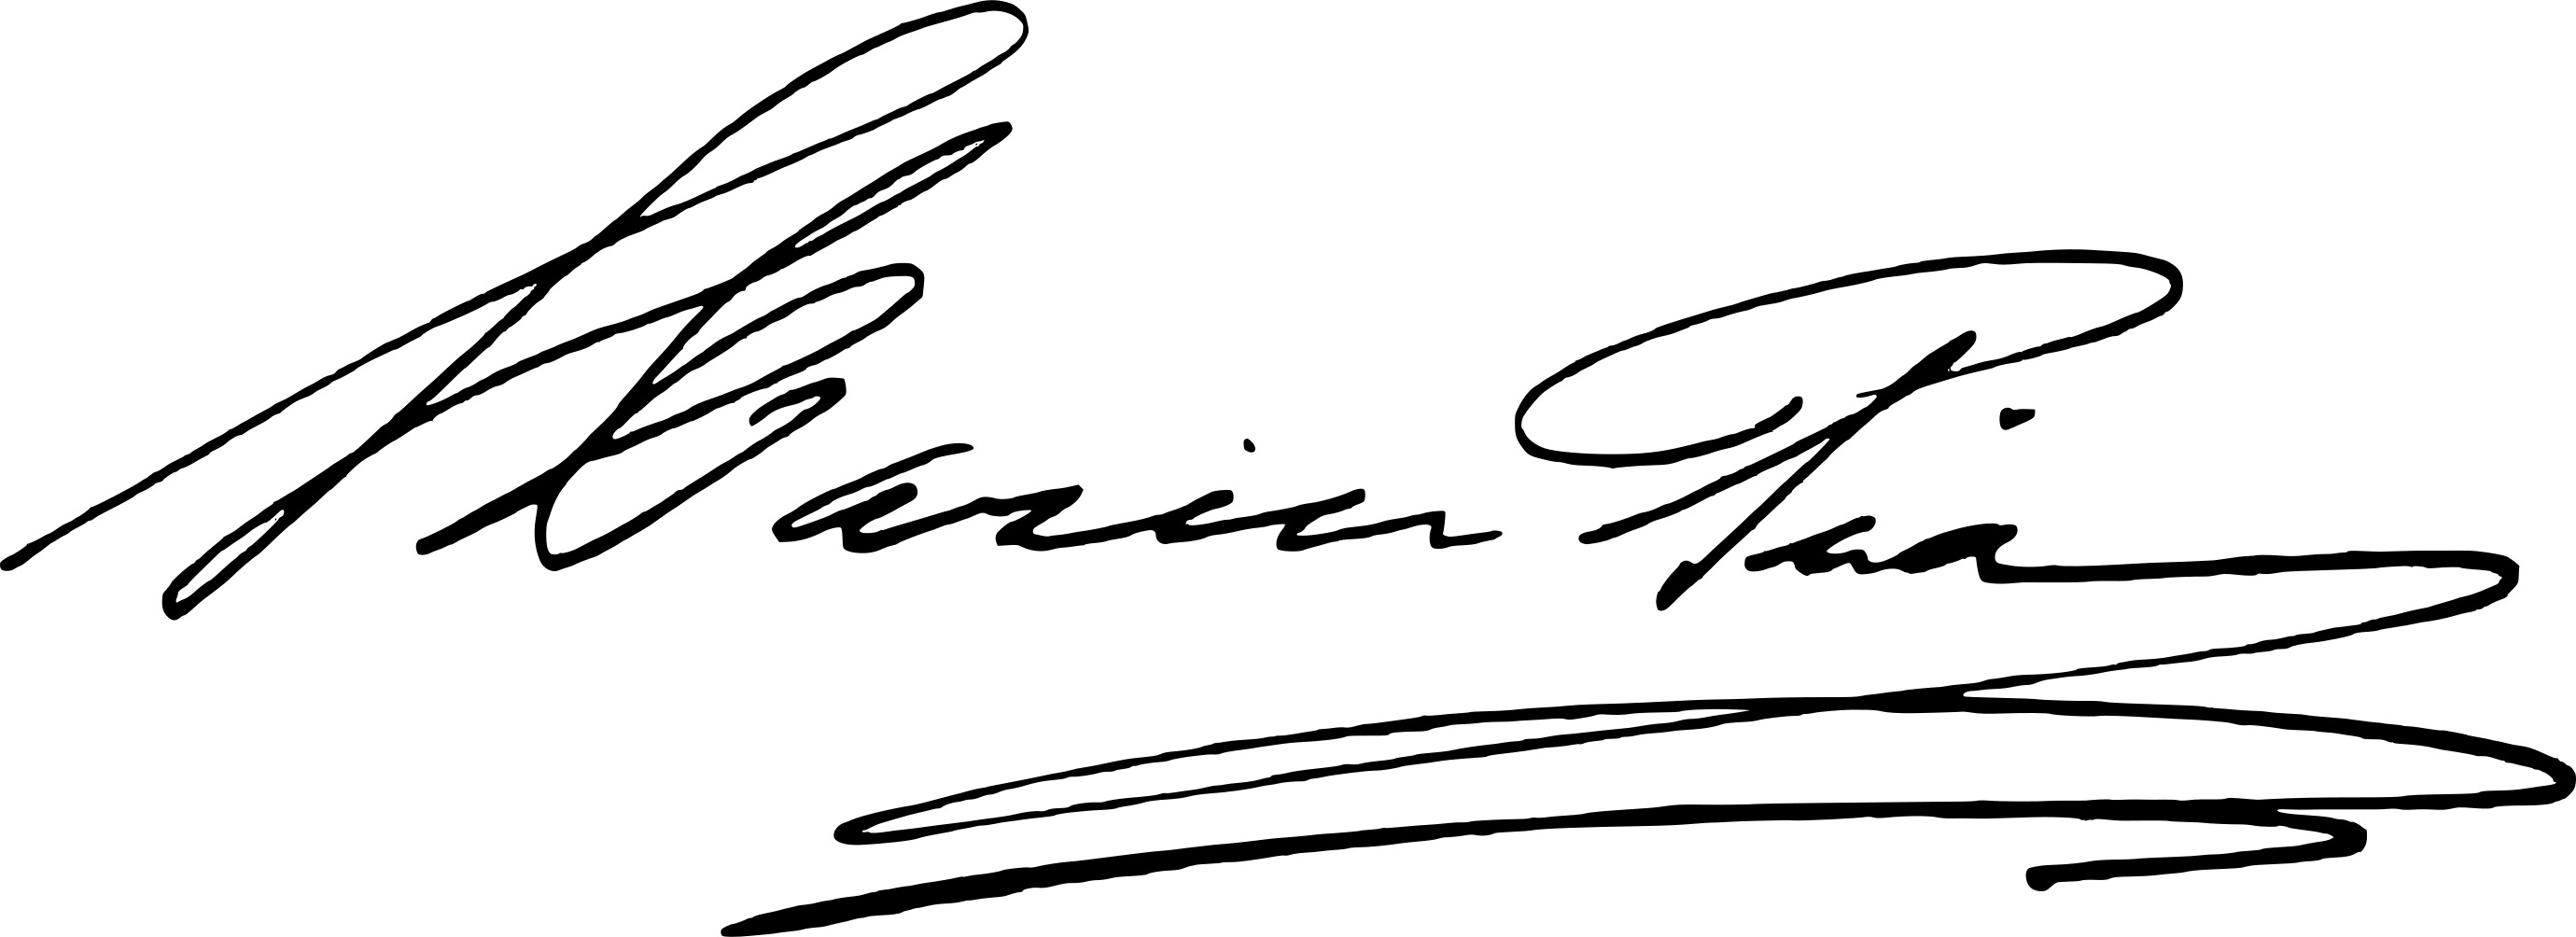
Signature of: maria pia of savoy